Question: Talk about the condition:
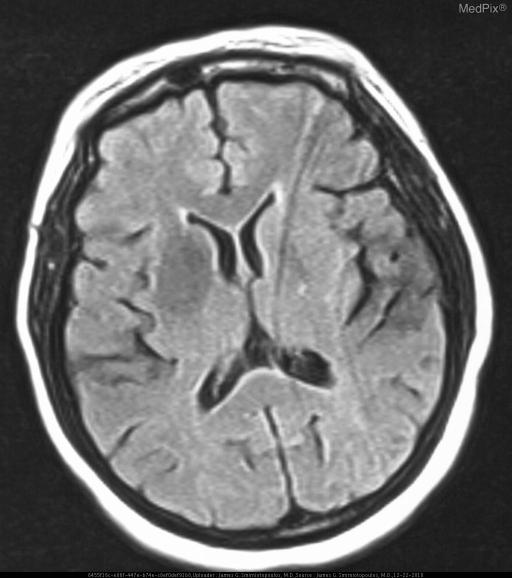
Answer: The disease is discussed as: Hyperglycemic hemichorea/hemiballismus is a recognized entity, seen most often in older patients, women more often than men, Type 2 diabetes mellitus (DM), presenting with a blood glucose > 400 mg/dl - and usually without ketosis.  It has been reported more often in Asian women.

This may be the patient's first presentation with DM.  The "classic" MR findings include unilateral or bilateral signal changes in the basal ganglia (putamen >> caudate) on MR and CT.

Most characteristic is T1 hyperintensity in the putamen; and, corresponding T2 hypointensity.  CT scans may show hyperattenuation in the putamen.

In most patients, both the clinical and the imaging findings are reversible with control of blood sugar.

REFS for hyperintense basal ganglia - http://www.ncbi.nlm.nih.gov/sites/entrez?db=pubmed&cmd=link&linkname=pubmed_pubmed&uid=7677016
PMID: 7677016

Possible explanations for the imaging features (hyperattenuation on CT, Dark Bright T1, Dark T2) include blood-brain-barrier breakdown (BBB), deposition of calcium and mineralization, microhemorrhages, myelin destruction, and manganese associated with reactive astrogliosis.  Some of these would be acute (contrast and hemorrhage), and others more likely to be subacute or chronic (mineralization and astrogliosis).

References below courtesy of
Michael H Lev, MD, FAHA
Director, Emergency Neuroradiology and Neurovascular Lab
Massachusetts General Hospital
Associate Professor of Radiology
Harvard Medical School
---------------------------------------------------------------
Wintermark M, Fischbein NJ, Mukherjee P, Yuh EL, Dillon WP. Unilateral putaminal CT, MR, and diffusion abnormalities secondary to nonketotic hyperglycemia in the setting of acute neurologic symptoms mimicking stroke.
AJNR Am J Neuroradiol. 2004 Jun-Jul;25(6):975-6.
PMID: 15205134

Abstract
A 75-year-old Asian man presented with two episodes of chorea associated with nonketotic hyperglycemia. His chorea rapidly resolved after restitution of a normal serum glucose level, although an MR image obtained at the time of acute symptoms demonstrated high signal intensity on T1-weighted images, low signal intensity on T2-weighted images, and restricted diffusion, all involving the left putamen. A CT scan obtained 1 month later demonstrated faint hyperattenuation of the involved putamen. The reported pathophysiologic considerations for these imaging features are reviewed, and an original explanation is proposed.

Comments
AJNR Am J Neuroradiol. 2005 Jan;26(1):194; author reply 194-5.  PMID: 15661727

----------------------------------------------------------------------
Lai PH, Tien RD, Chang MH, Teng MM, Yang CF, Pan HB, Chen C, Lirng JF, Kong KW. Chorea-ballismus with nonketotic hyperglycemia in primary diabetes mellitus.
AJNR Am J Neuroradiol. 1996 Jun-Jul;17(6):1057-64.

Abstract
PURPOSE: To describe the neuroimaging (Ct, MR, and single-photon emission CT [SPECT]) findings in a series of patients with chorea-ballismus associated with nonketotic hyperglycemia in primary diabetes mellitus and to correlate the imaging findings with the clinical presentation.

METHODS: The neuroimaging and clinical data from 10 patients with chorea-ballismus associated with nonketotic hyperglycemia in primary diabetes mellitus were evaluated. Family and drug histories, as well as other causes of chorea, were excluded. All 10 patients had CT, 5 also had MR imaging, and 3 had SPECT examinations. Three had follow-up CT and MR imaging studies, and MR findings were correlated with CT findings in 5 cases. Two experienced neuroradiologists, aware of the diagnosis but blinded to the clinical status of the patients, evaluated all images and reached a consensus as to the final
interpretation.

RESULTS: CT studies in 9 of 10 patients showed a hyperdense putamen and/or caudate nucleus; in 1, the CT findings were normal. T1-weighted MR images in all 5 patients who had MR imaging (including the patient with a normal CT study) showed hyperintense lesions without significant T2 signal alternation at the basal ganglia. In all 3 of the patients who had SPECT studies of the brain, the scans revealed hypoperfusion at corresponding areas. All 3 follow-up studies depicted resolution of the lesions in the abnormal basal ganglia. Increased hypointensity on T2-weighted and gradient-echo T2*-weighted images was also
observed in the sequential MR images. In all patients, the initial side of involvement correlated well with the neuroimaging findings. The chorea resolved within 2 days after treatment of the hyperglycemia in 9 patients.

CONCLUSION: In patients with chorea-ballismus associated with nonketotic hyperglycemia in primary diabetes mellitus, CT and T1-weighted MR images show unilateral or bilateral lesions of the putamen and/or caudate. SPECT scans show hypoperfusion. These findings may be related to petechial hemorrhage and/or myelin destruction. Early recognition of these imaging characteristics may facilitate diagnosis of primary diabetes mellitus with hyperglycemia and prompt appropriate therapy.

PMID: 8791916